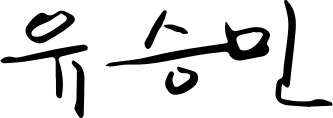
Signature of: yoo seong min